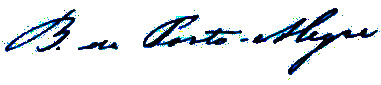
Signature of: manuel marques de sousa count of porto alegre